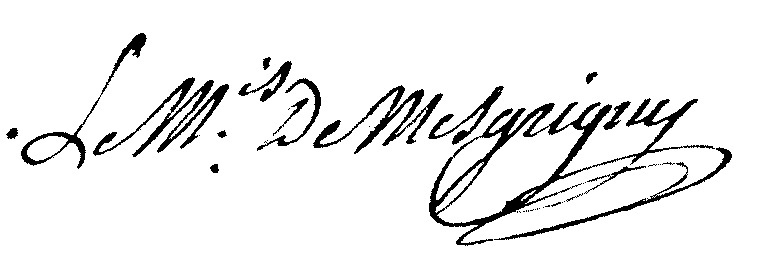
Signature of: louis marie de villebertain de mesgrigny